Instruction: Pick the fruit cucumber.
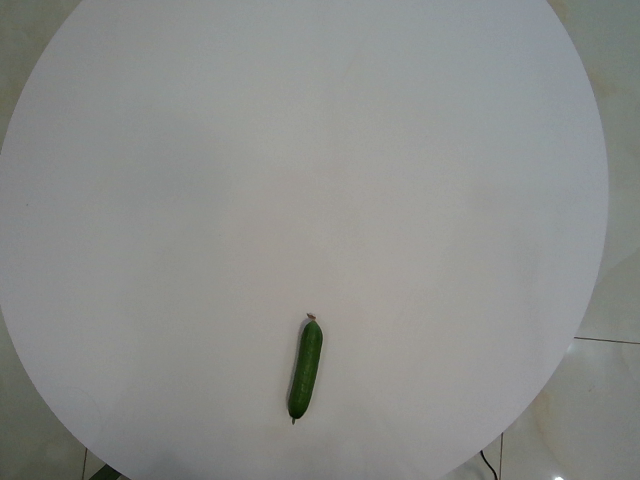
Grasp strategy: vertical